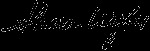
Signature of: sharon wylie